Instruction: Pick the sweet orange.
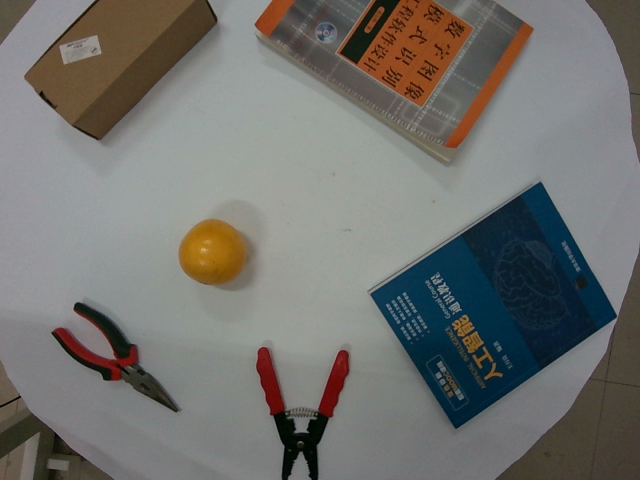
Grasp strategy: vertical